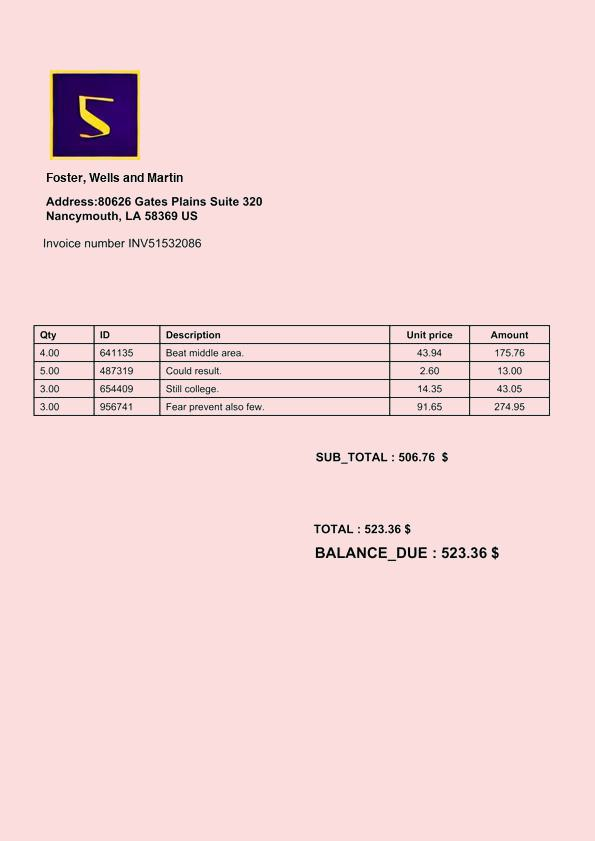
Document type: Invoice